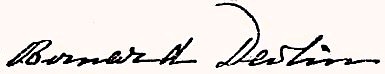
Signature of: bernard devlin